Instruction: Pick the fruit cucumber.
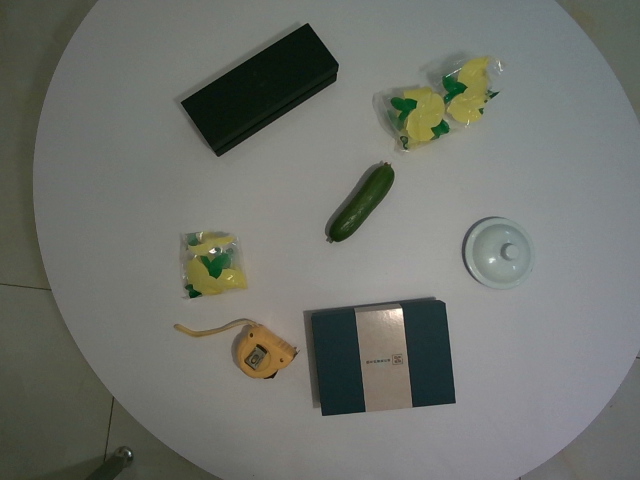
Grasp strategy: vertical